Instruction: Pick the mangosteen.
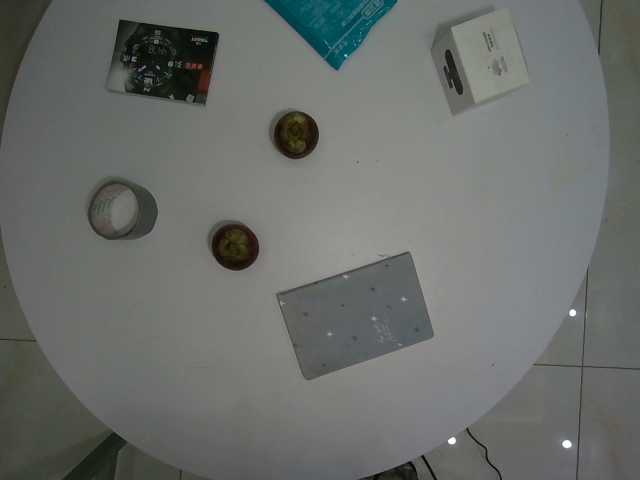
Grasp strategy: vertical